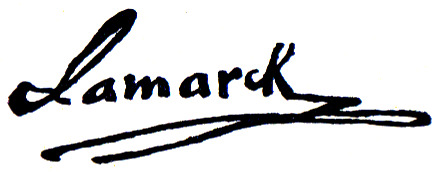
Signature of: jean baptiste de lamarck